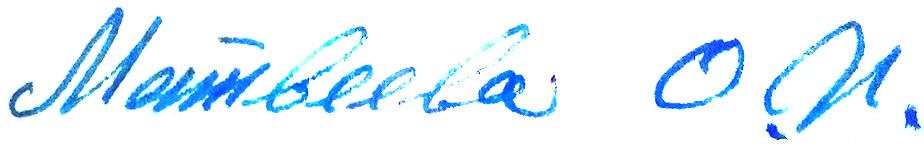
Signature of: q61912426